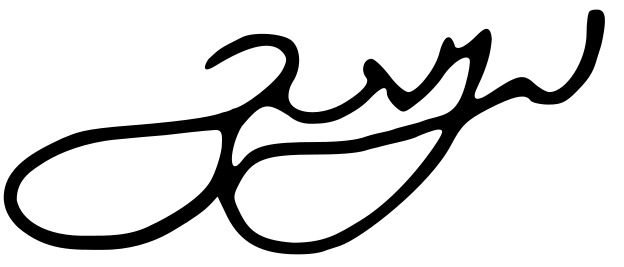
Signature of: vazha pshavela